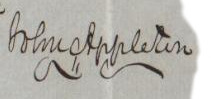
Signature of: john appleton